Question: What is the suspected problem?
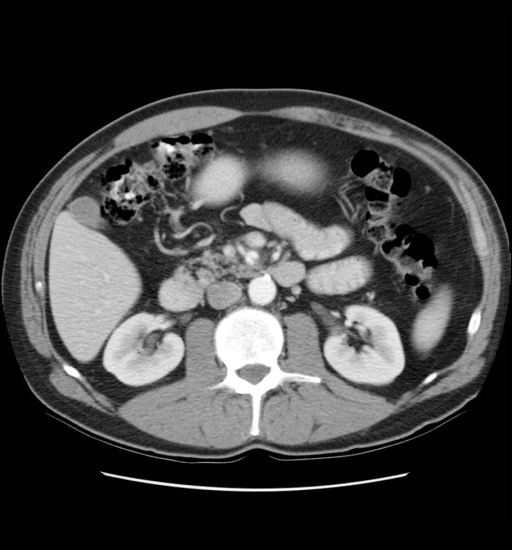
Answer: The findings suggest Abdominal CT (with contrast):1.  Mild stranding focally in the lesser sac, medial to the second portion of the duodenum, anterior to the third portion of the duodenum, posterior to the pancreas and just inferior to the pancreatic head, with mild stranding adjacent to the SMA.2.  Possible mild narrowing of the third portion of the duodenum between the SMA and aorta.Addendum: Small thrombus within the proximal portion of the SMA.  Distal to this region the contrast is not as bright as the proximal SMA, with mild adjacent inflammatory changes adjacent to the SMA consistent with SMA Syndrome.. 1.  Mild stranding focally in the lesser sac, medial to the second portion of the duodenum, anterior to the third portion of the duodenum, posterior to the pancreas and just inferior to the pancreatic head, with mild stranding adjacent to the SMA.

2.  Possible mild narrowing of the third portion of the duodenum between the SMA and aorta.

Addendum: Small thrombus within the proximal portion of the SMA.  Distal to this region the contrast is not as bright as the proximal SMA, with mild adjacent inflammatory changes adjacent to the SMA consistent with SMA Syndrome.. The patient might have a history of 47 year old, with 12 day hx of steadily worsening, crampy abdominal pain.  Pt reported experiencing sudden onset of pain on the morning of 01 Jan and worsening over the course of day.  Pt presented to local ED and underwent CT and US (both negative), was diagnosed with viral vs bacterial gastroenteritits, and released.  Pt and family returned to his geographical home, however the pain did not subside, and pt presented to the local hospital 2 days later (9 days prior to current presentation).  Pt was seen in the family health clinic and was referred to GI for workup and treatment for gastric ulcer.  He was started on prevacid and zantac, and sent home.  H pylori test at that time was negative.  The pain did not improve over the course of the next several days, and steadily worsened.  He stated that eating made it worse, and that curling into a fetal position helped.  On the morning of 13 Jan he presented to the ED again, stating that the pain peaked the night before, and the pain is as low as it has been in days.  Negative nausea or vomiting.  + fever and chills on initial presentation 01Jan, however currently afebrile..